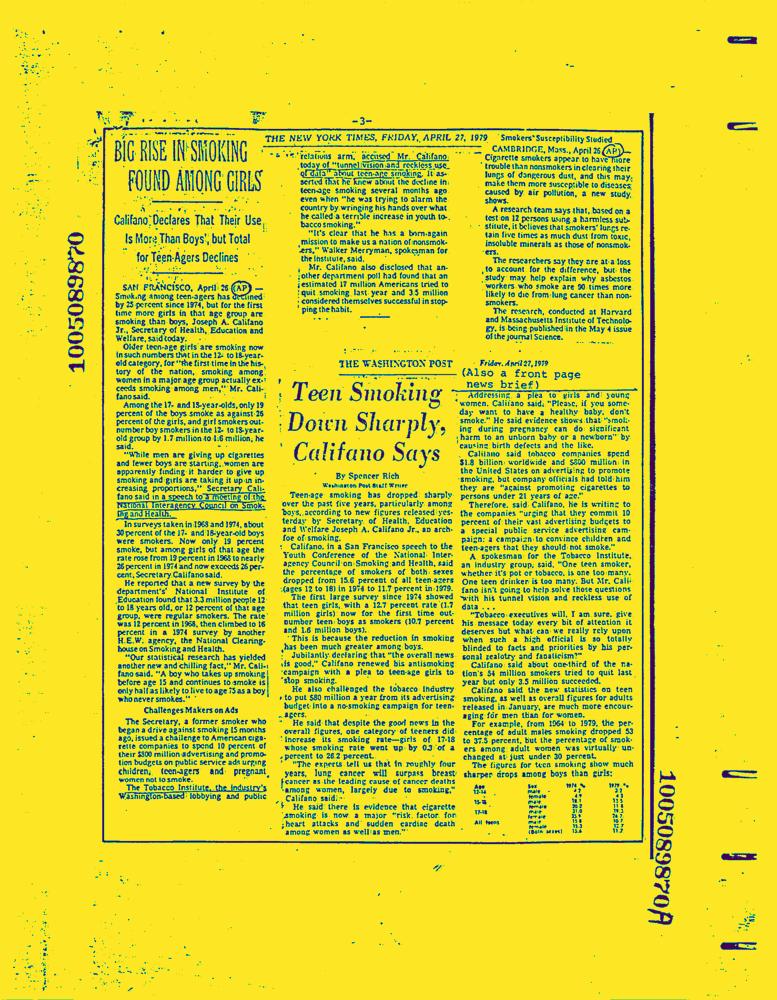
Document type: News-Article